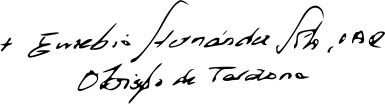
Signature of: eusebio hernández sola